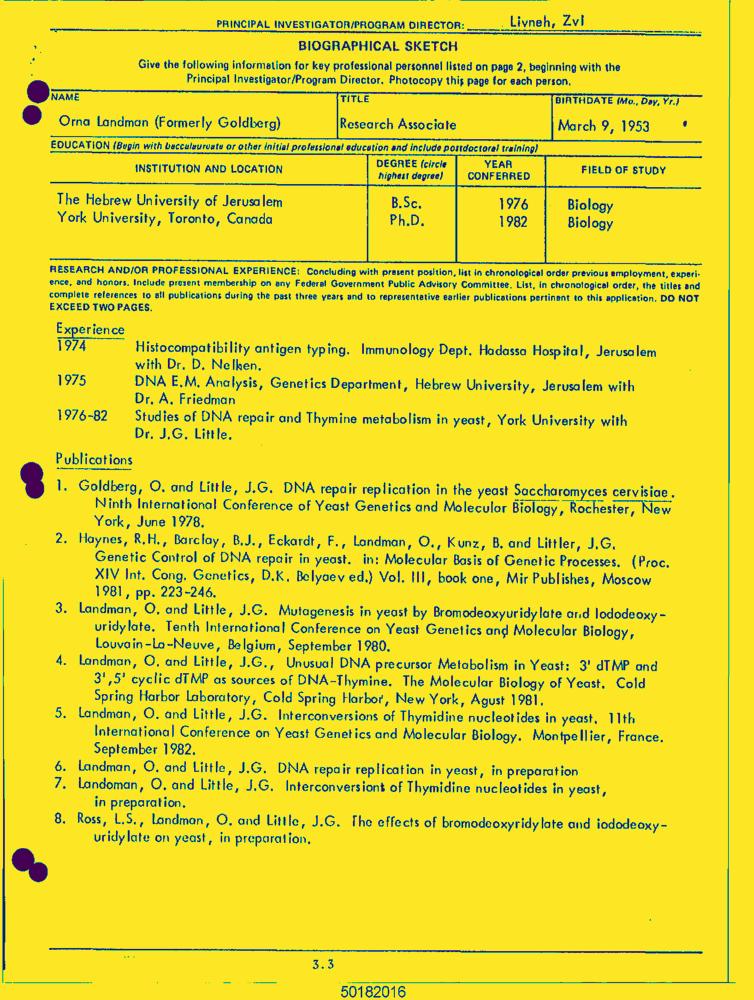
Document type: Resume-Doc